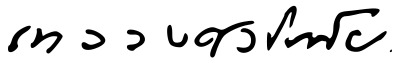
Signature of: devawongse varodaya